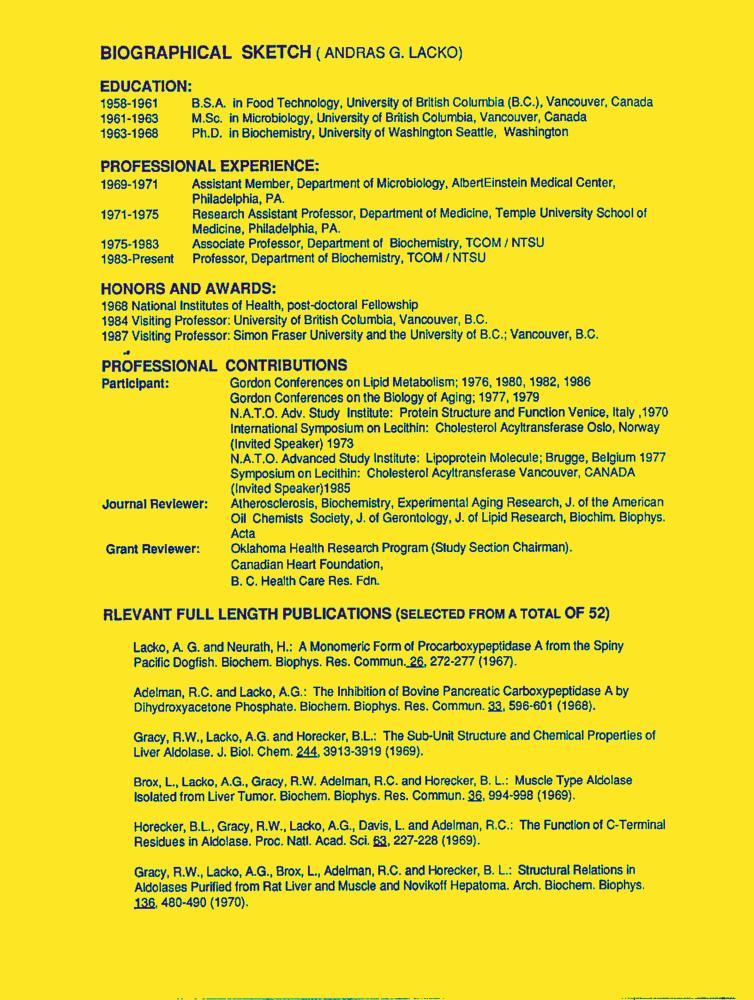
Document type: Resume-Doc